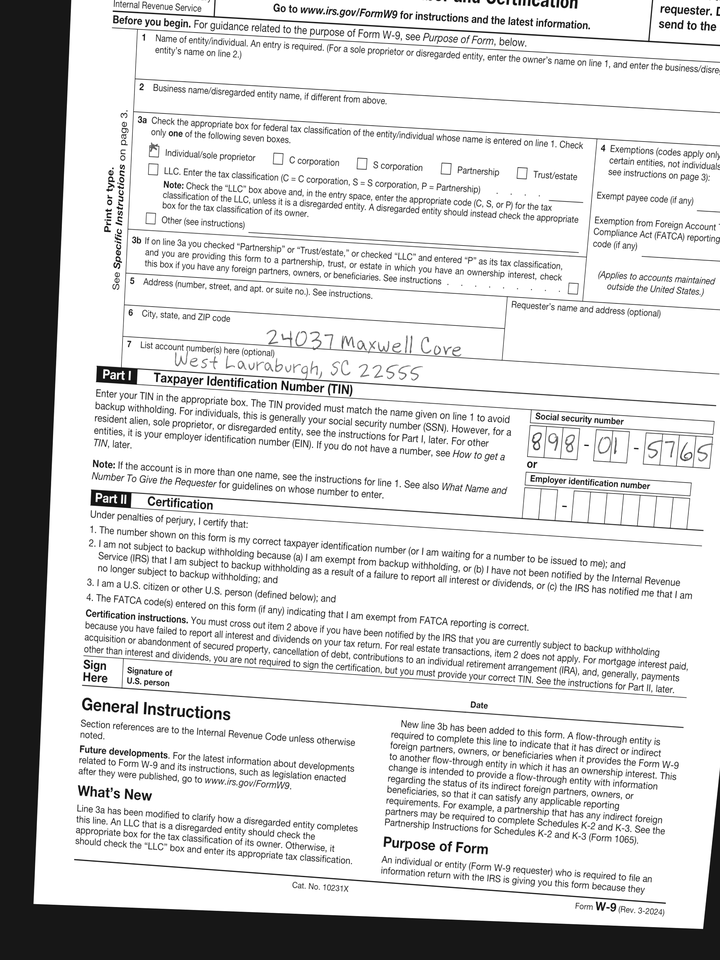
adr1: 24037 Maxwell Cove
adr2: West Lauraburgh, SC 22555
cbx: yes
ssn: 898015765